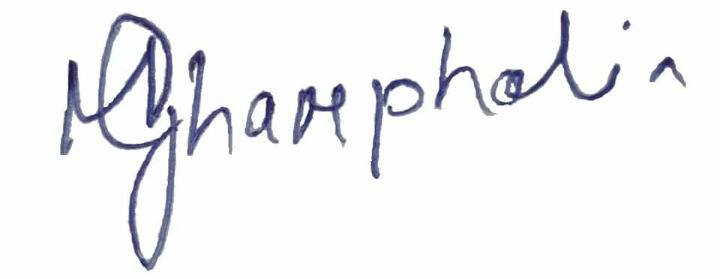
Signature of: madhurima gharphalia